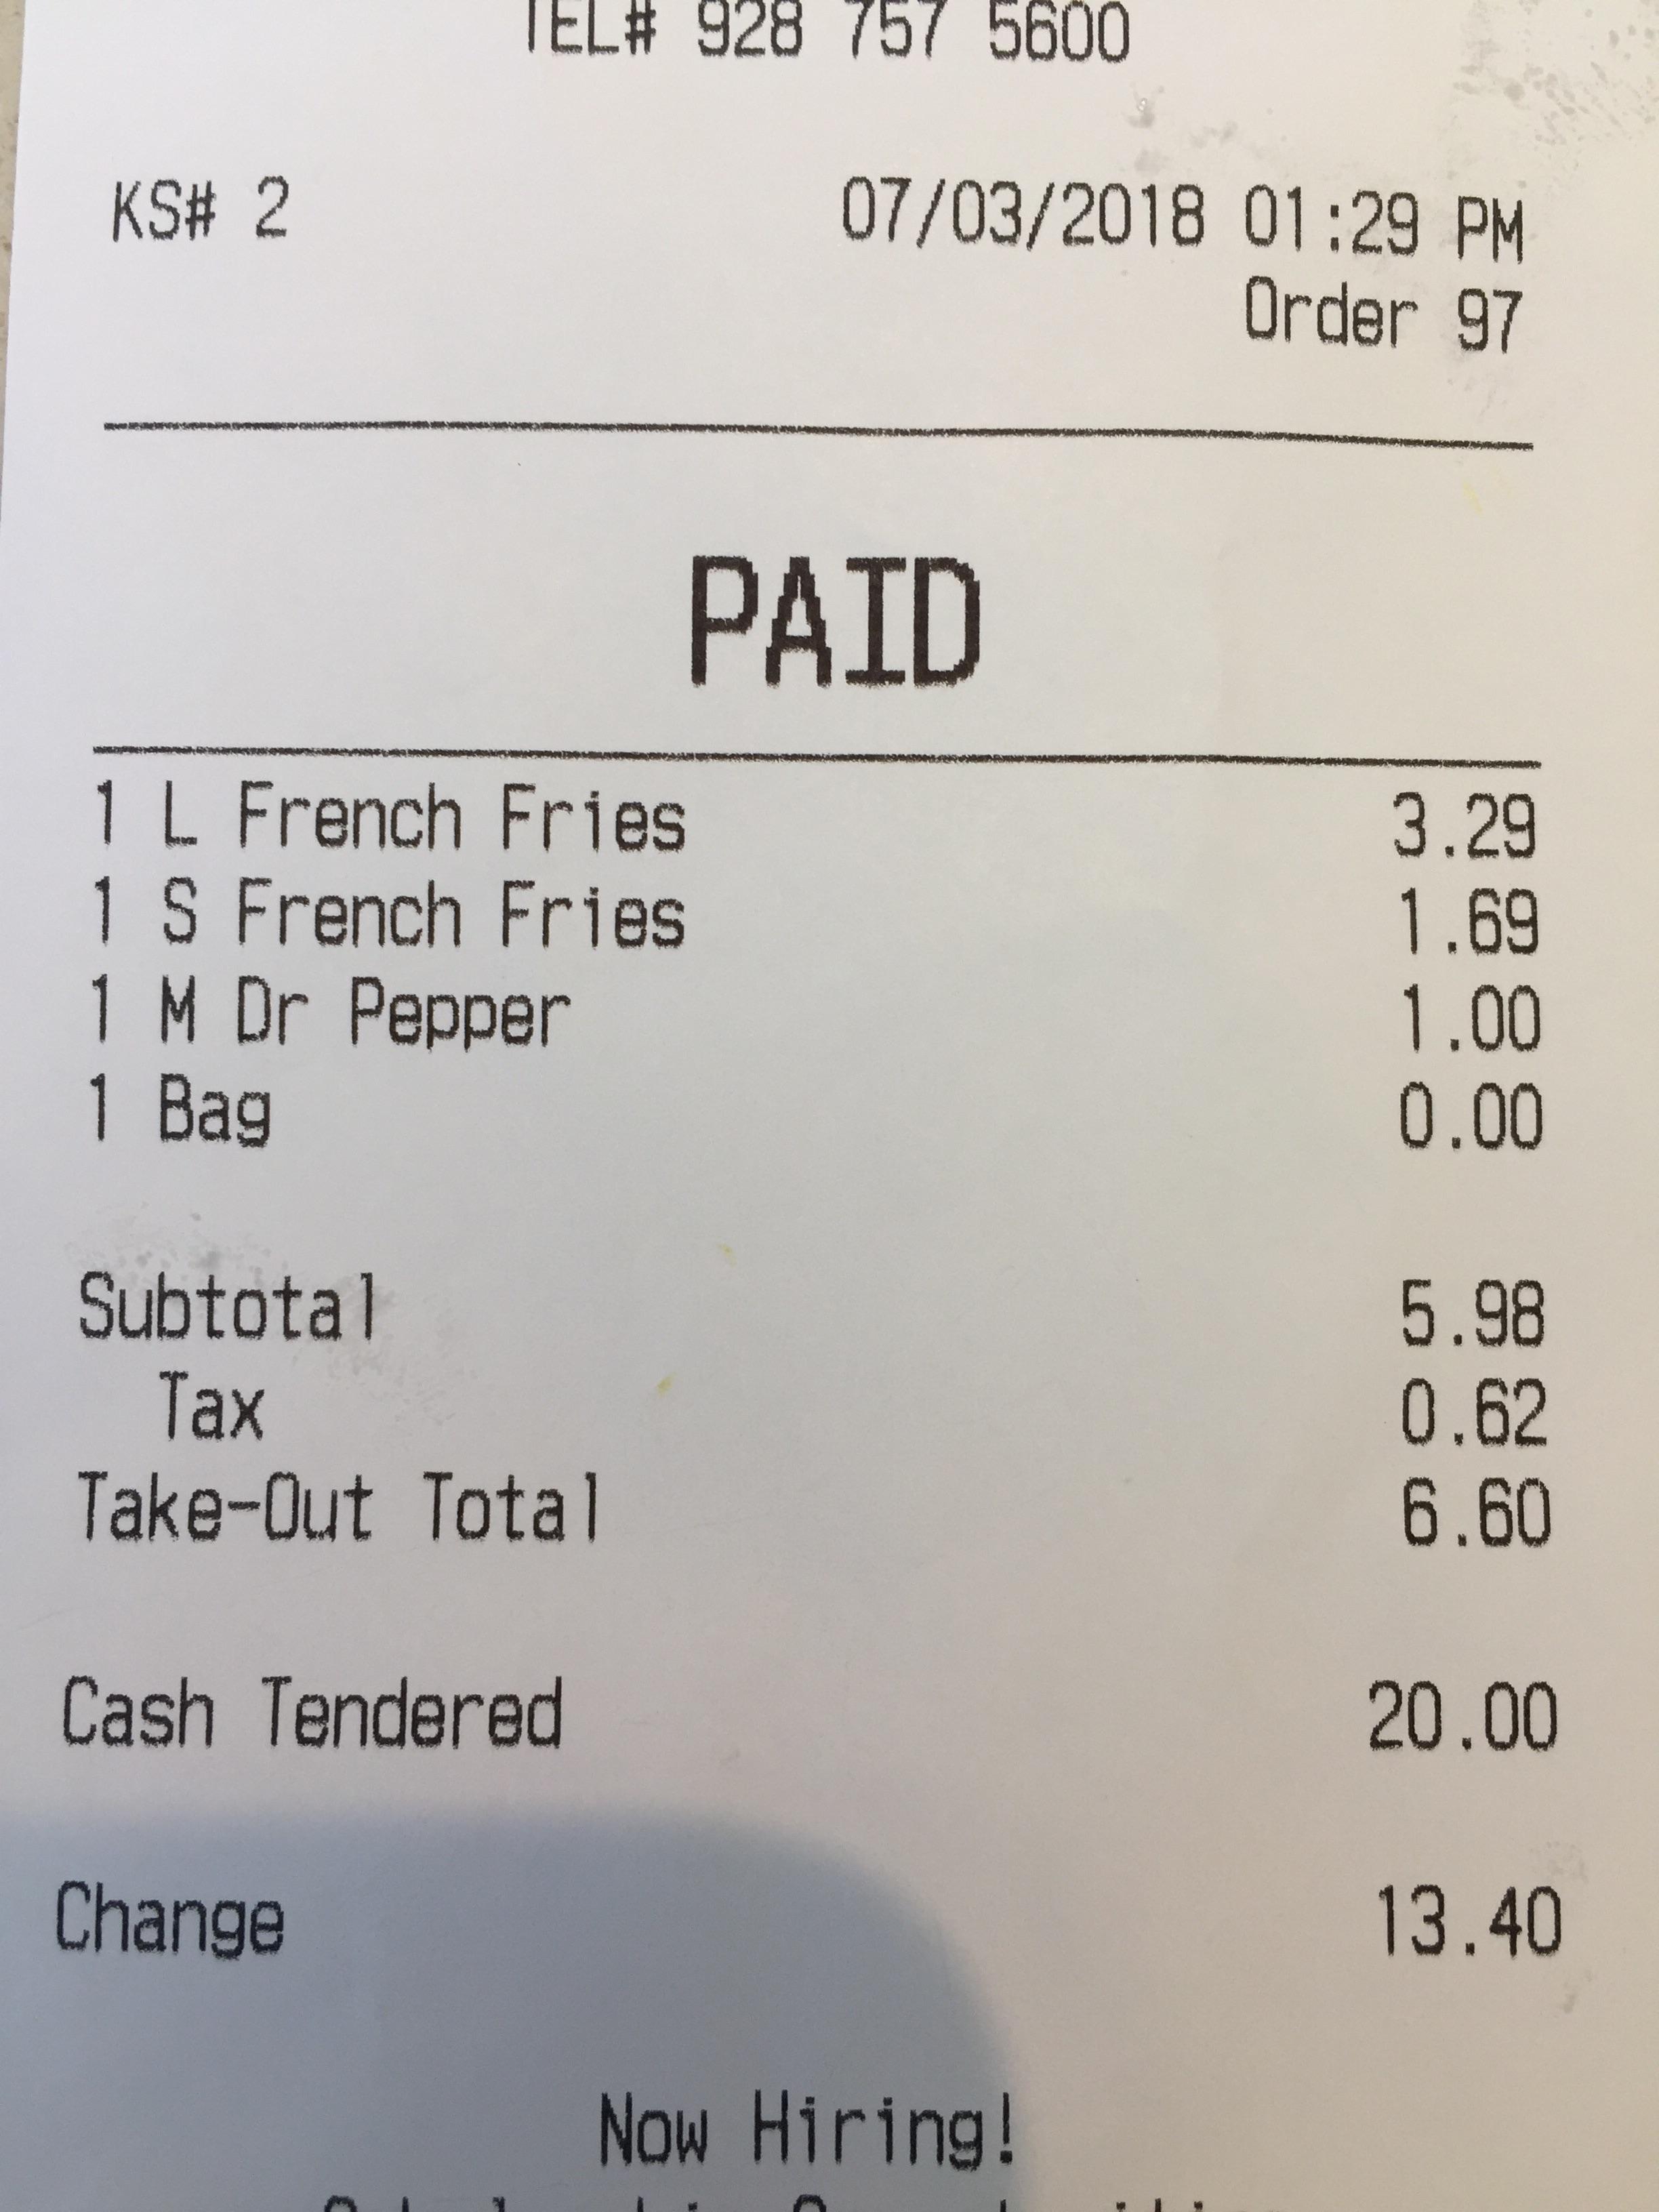
gt_parse: date: 07/03/2018
criticals: name: Take-Out Total
price: 6.60